Question: Which state is mentioned in the document?
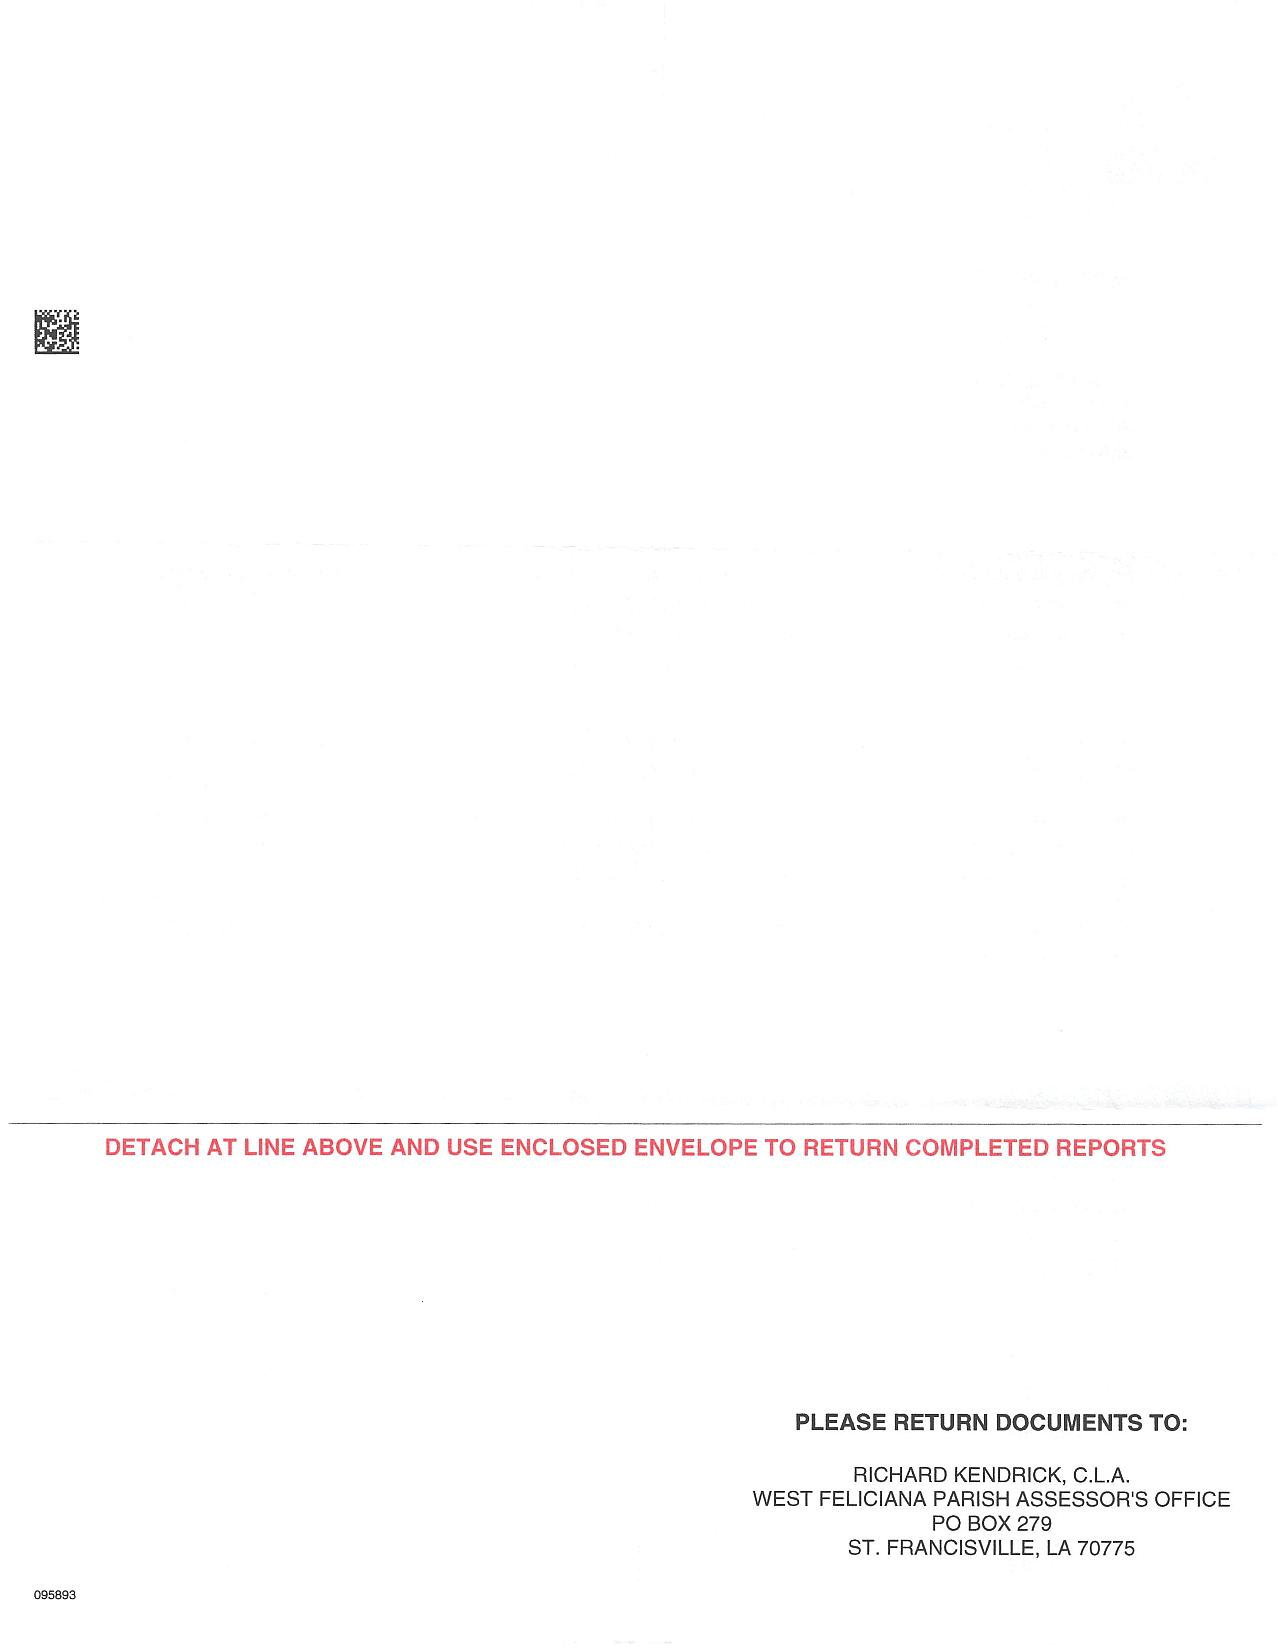
Answer: "LA"